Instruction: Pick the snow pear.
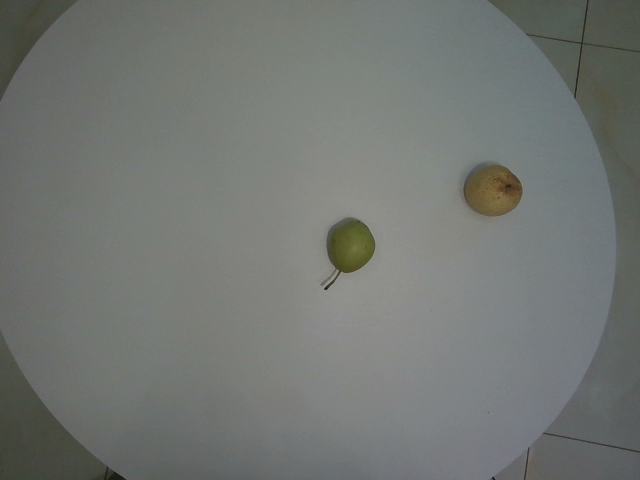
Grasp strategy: vertical